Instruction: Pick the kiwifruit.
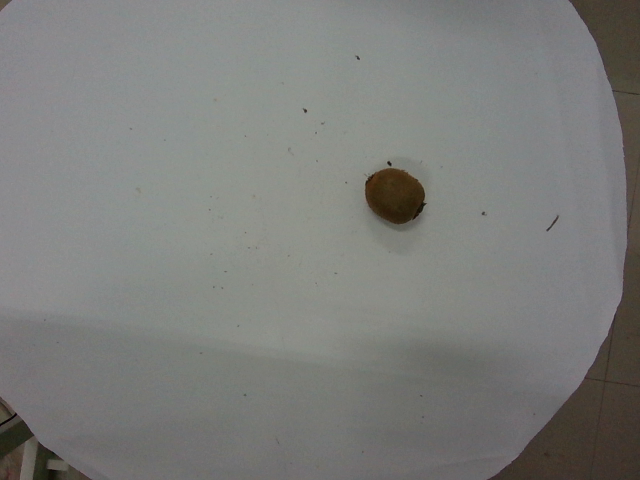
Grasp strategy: vertical